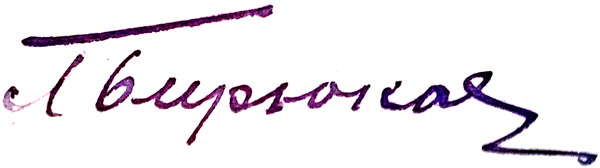
Signature of: q54263774